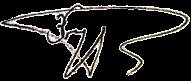
Signature of: ziya bunyadov